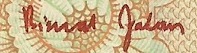
Signature of: bimal jalan